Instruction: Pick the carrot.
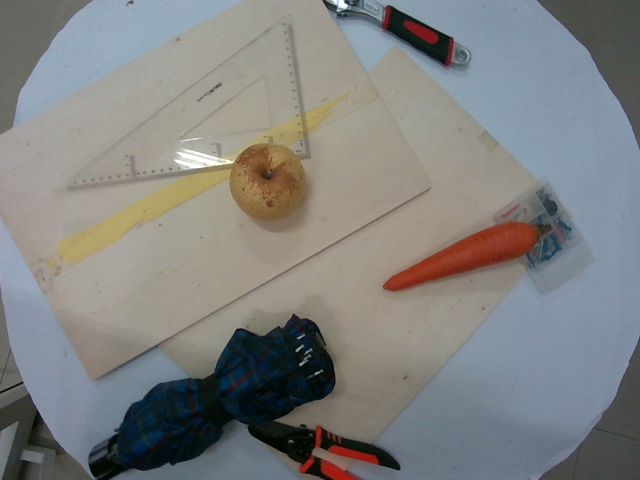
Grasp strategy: vertical